Question: How is the property described in the document?
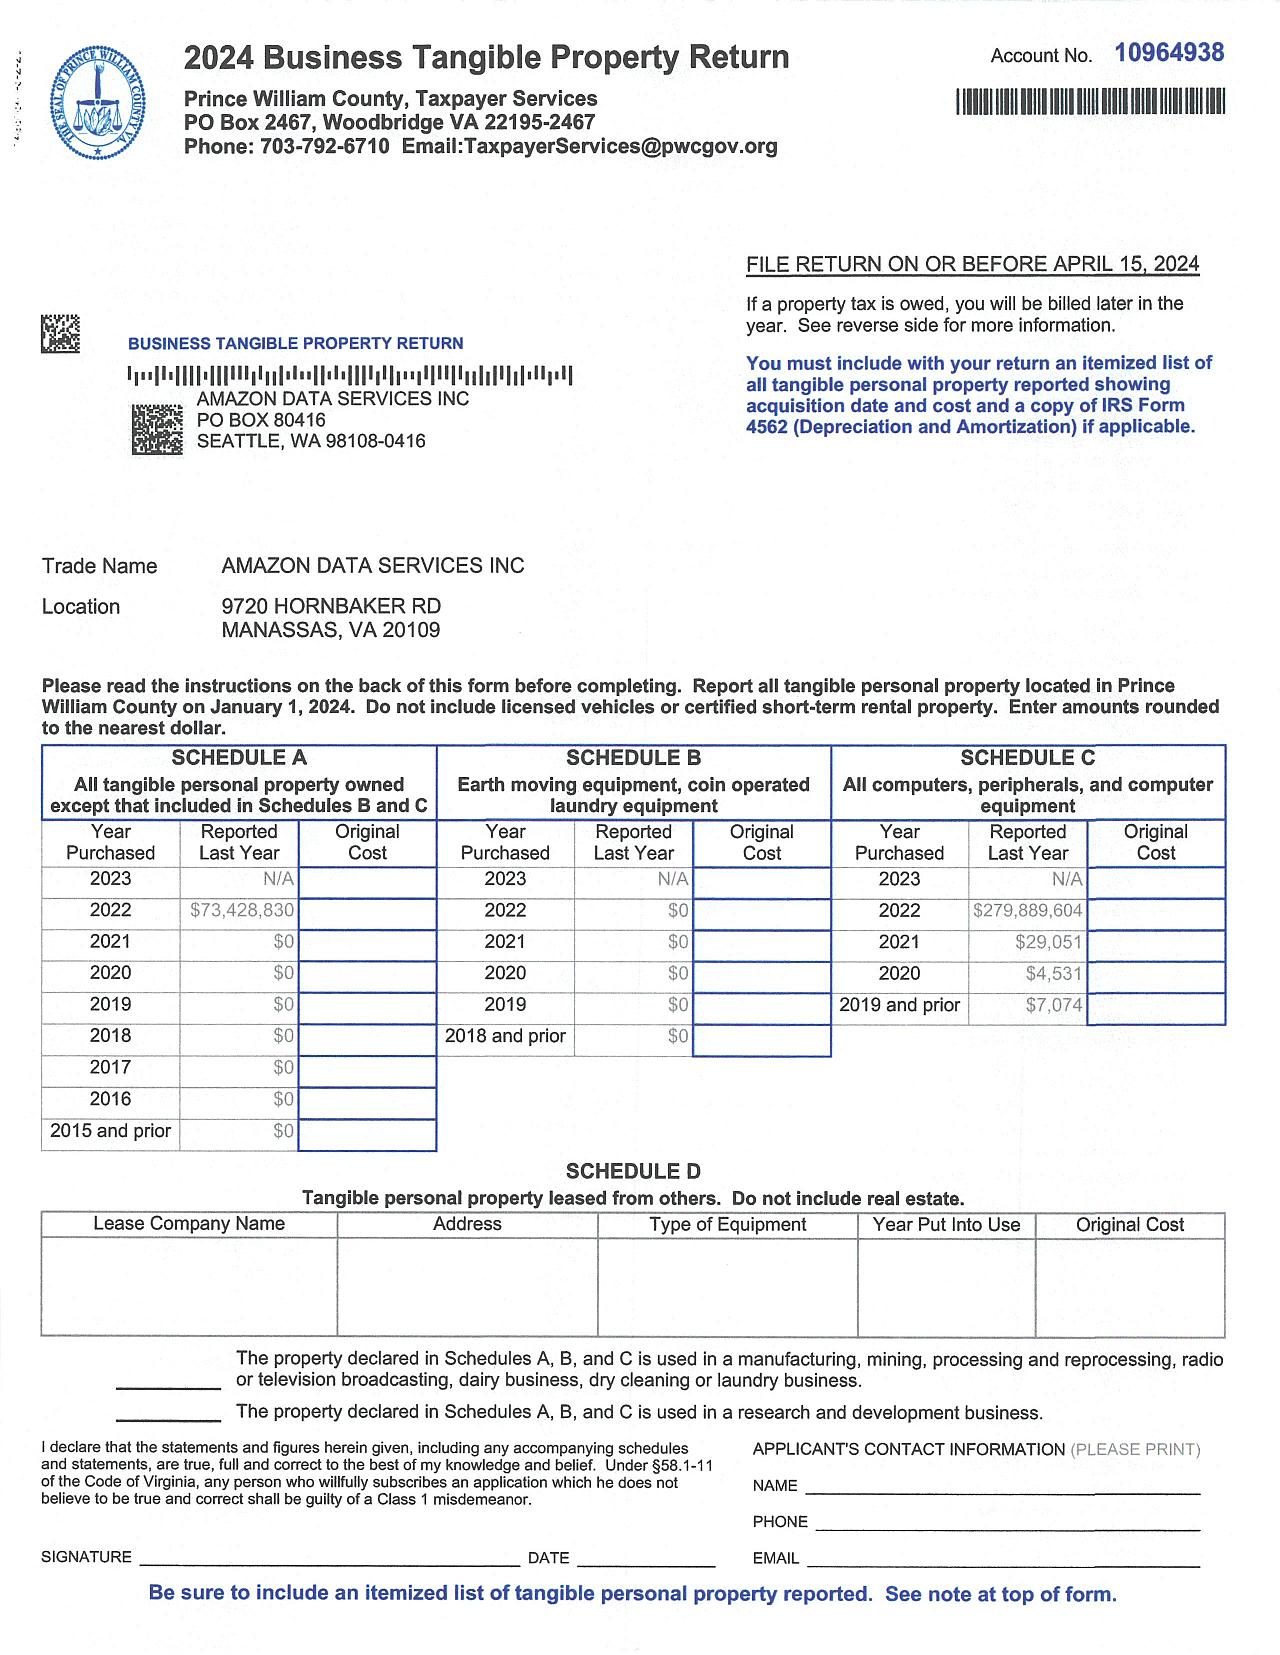
Answer: "AMAZON DATA SERVICES INC"